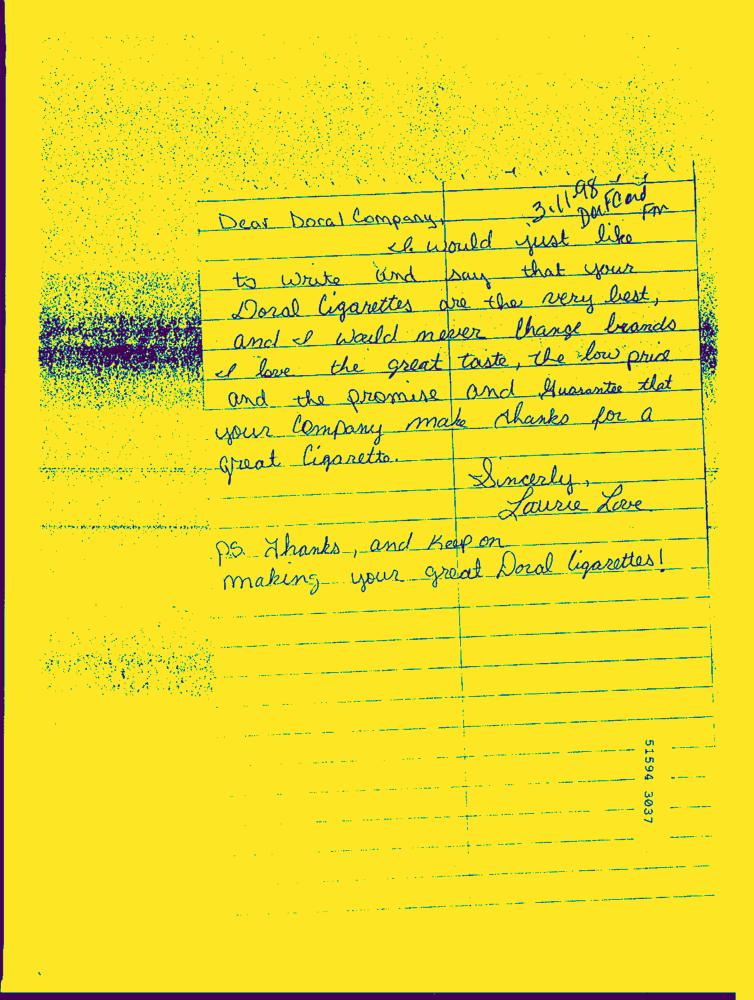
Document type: Hand-Written